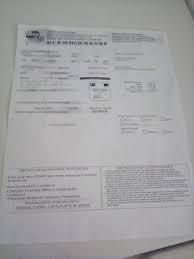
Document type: Invoice